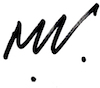
Signature of: max wechsler